Patient: Unknown, age 4
Following a 4-day stay at the detox ward, a 20-year-old patient with a 5-year-long addiction to marijuana, a history of nicotinism and alcohol dependence, inhaling the so-called artificial hashish for 6 months was admitted to the lung disease department in serious condition with a suspected miliary tuberculosis. On admission, the physical examination demonstrated single bilateral rhonchi and rales over the lung fields, tachypnea, general cyanosis, and saturation of 65-72%. The patient reported catarrh lasting for 6 months; cough lasting 4 months, which was stronger for a week and a half preceding admission to hospital, 4 days of fever, diarrhea and dyspnea at rest. The patient denied hemoptysis or contact with tuberculosis.
Laboratory tests showed hypoxemic respiratory insufficiency, high titres of CRP, LDH, d-dimers, and NT-pro-BNP. Infection with HIV and HBV was excluded.
Oxygen therapy with 6 L/min of Encorton at a dose of 1 mg/kg body weight p.o., Clexane s.c. and antimycobacterial drugs were used.
Imaging examinations were ordered.
Chest X-ray showed diffuse, confluent interstitial changes of the highest intensity in the middle and inferior fields, and trace of pleural effusion. Besides, the image was unremarkable.
First HRCT showed massive generalized shading with air bronchogram in the middle and inferior fields, heterogeneous patchy changes in the superior fields. Complicated interstitial pneumonia with little pleural effusion was suggested.
Bronchofiberoscopy showed features of active inflammation of the bronchial tree.
Only Candida albicans was grown from cultures from bronchial washings; specific, non-specific flora and atypical pathogens (Bordatella pertussis, Legionella pneumophila, Mycoplasma pneumoniae, Pneumocistis jiroveci) cultures - negative.
Fluconazole p.o. was added to the above-mentioned therapy, which caused gradual clinical improvement.
A control chest HRCT performed after 3 weeks revealed normal cavities, mediastinum and pleura, disseminated confluent small nodules of varying degrees of saturation, local frosted glass-like changes, which in the inferior fields coalesced with nodules of the central part of the pulmonary lobule and thickened interlobular septa. The whole image suggested toxic lung injury to differentiate with P. jiroveci infection.
After five weeks spent in the department, initial clinical improvement and reduced oxygen therapy to 3 L/min, spirometry with diastolic test was performed. The first examination result showed a decrease in VC to 84%, FEV1 89%, FEV 1%, VC 105% of due value. In the second test after administering Berotec: VC 82%, FEV1 94%, FEV 1%, VC 113% of due value. Basing on the results there was a suspicion of restriction. Due to insufficient co-operation with the patient, plethysmography confirming the diagnosis was not performed.
In the histopathological examination (material obtained from open biopsy), the image corresponded to organizing pneumonia with lipid bodies in the organizing lesions; lesions most likely caused by inhaling irritants. A biopsied mediastinal lymph node - reactive (Figures 1-4).
Keywords: drugs, lung diseases, interstitial, lung injury, radiography, respiratory insufficiency
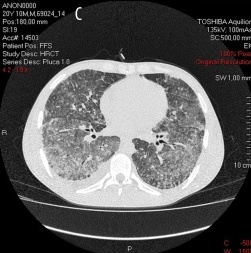
Image caption: (A-C) First HRCT - interstitial pneumonia, air bronchogram, pleural effusion.